Question: Which state is mentioned in the document?
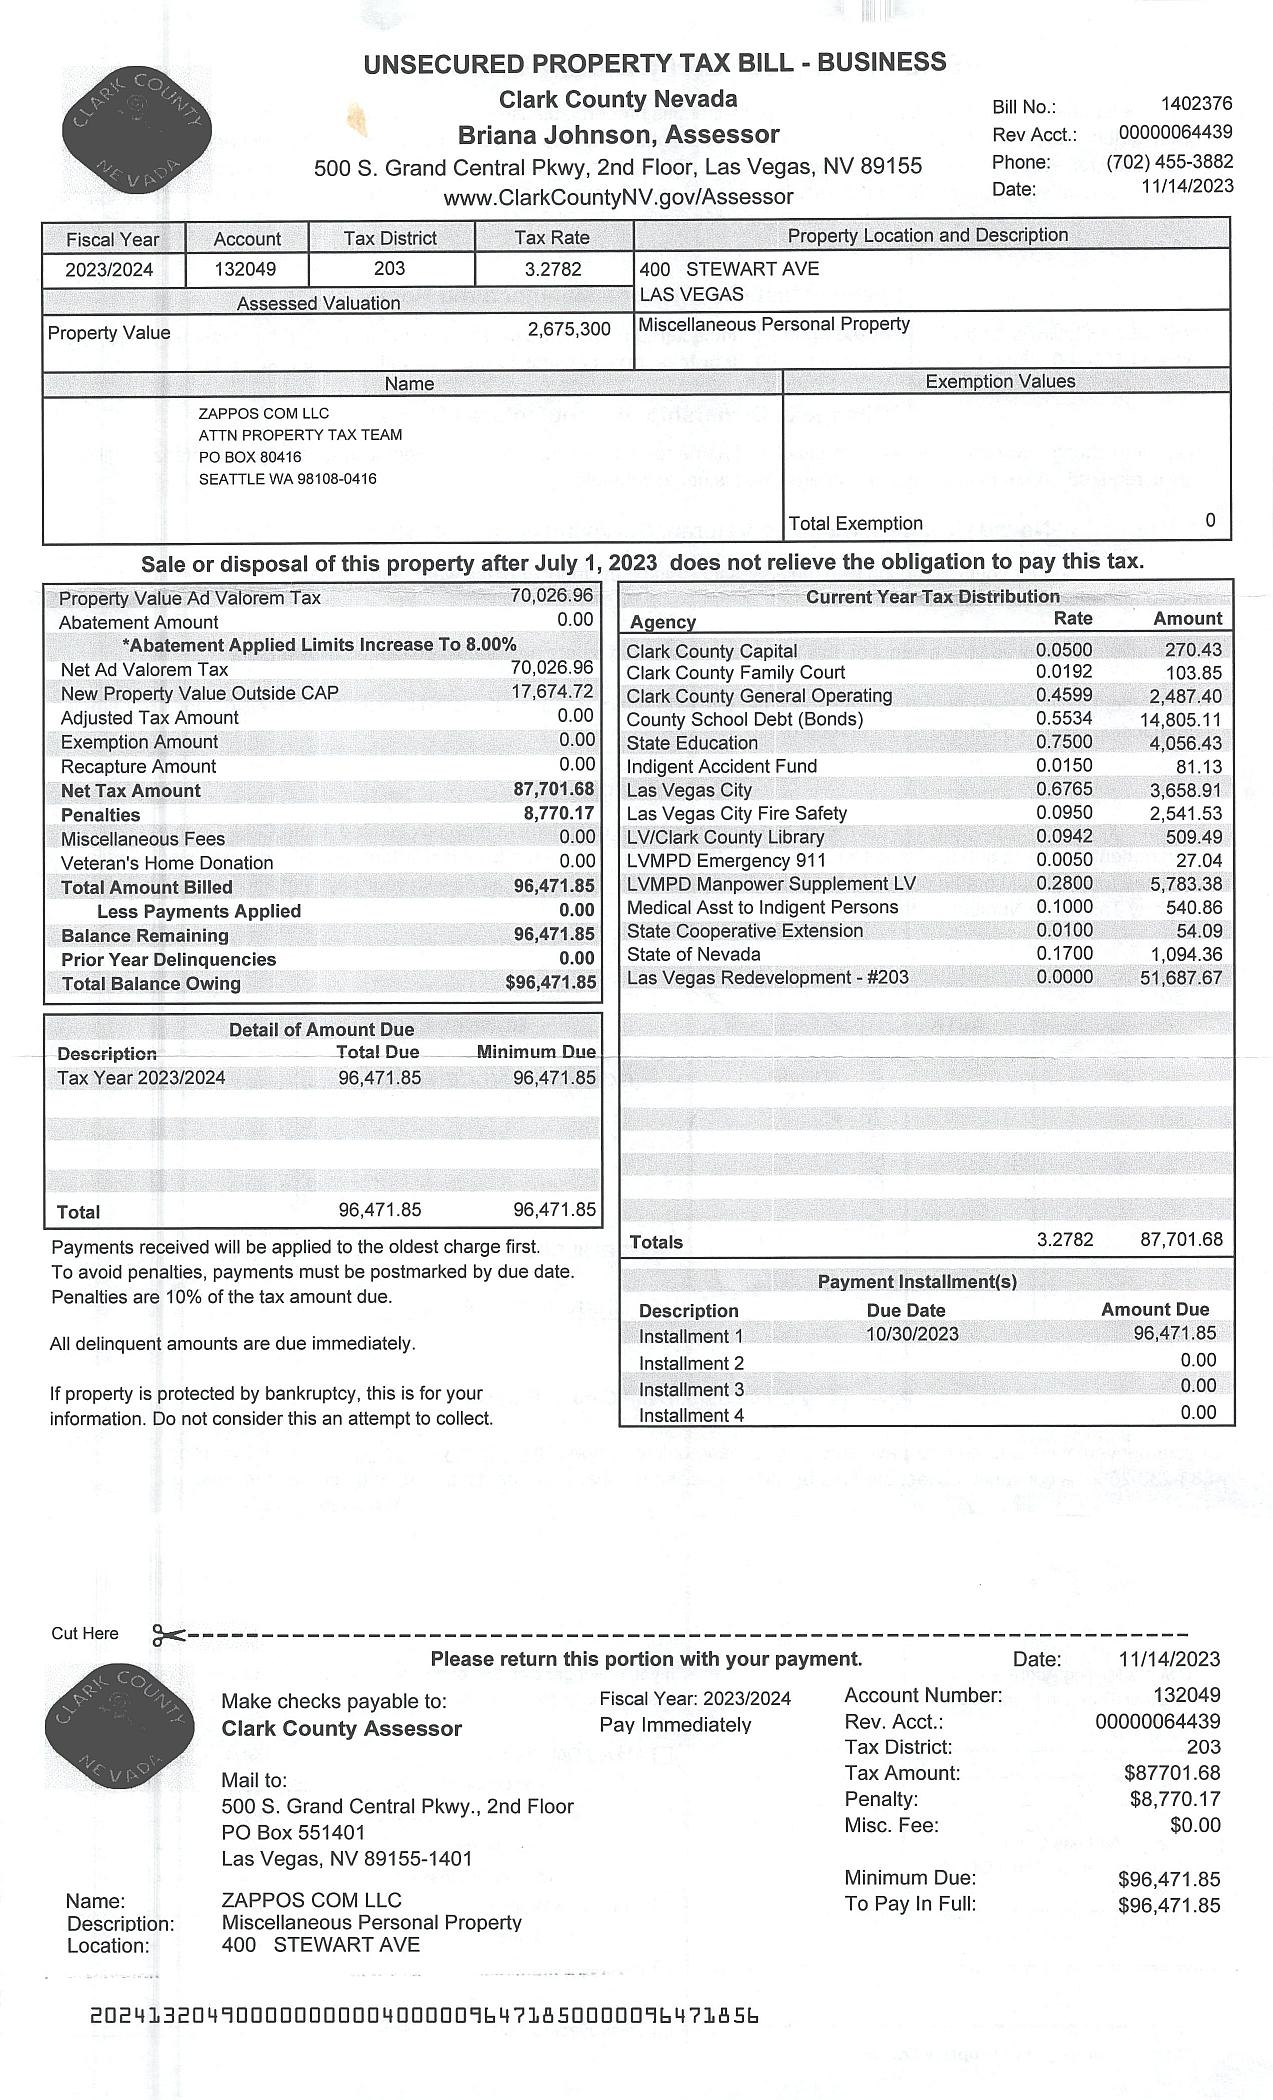
Answer: "Nevada"